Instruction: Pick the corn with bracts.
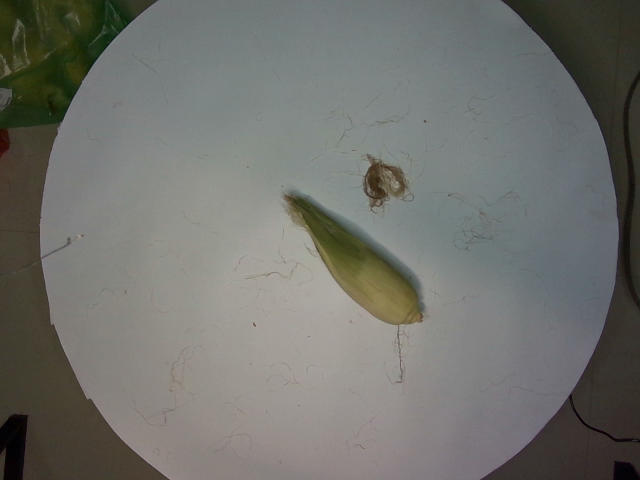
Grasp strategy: vertical